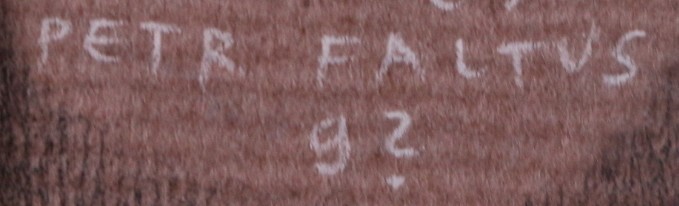
Signature of: petr faltus